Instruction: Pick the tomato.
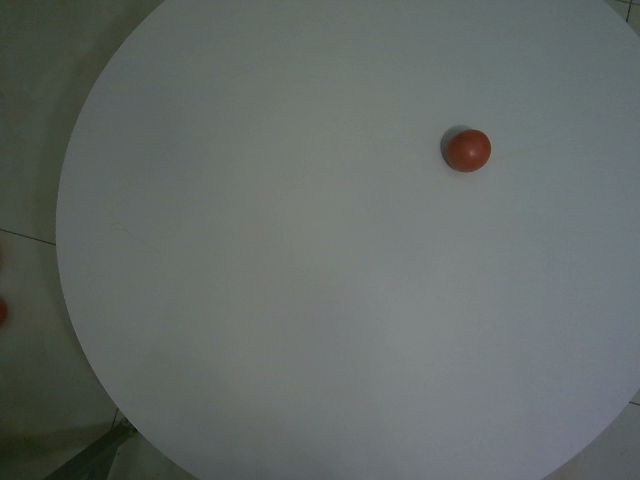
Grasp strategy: vertical